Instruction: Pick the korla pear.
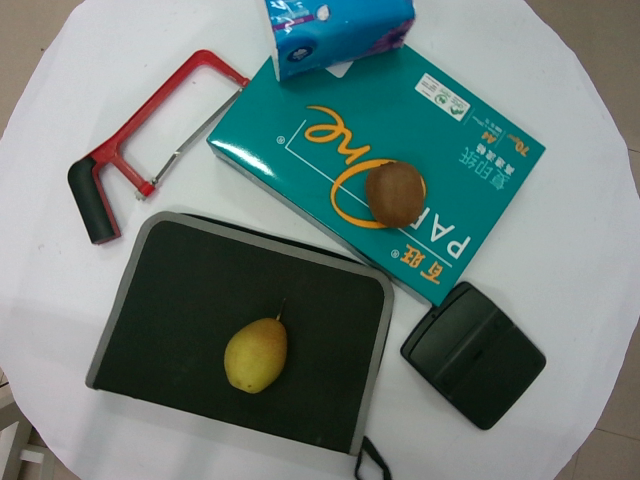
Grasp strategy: vertical